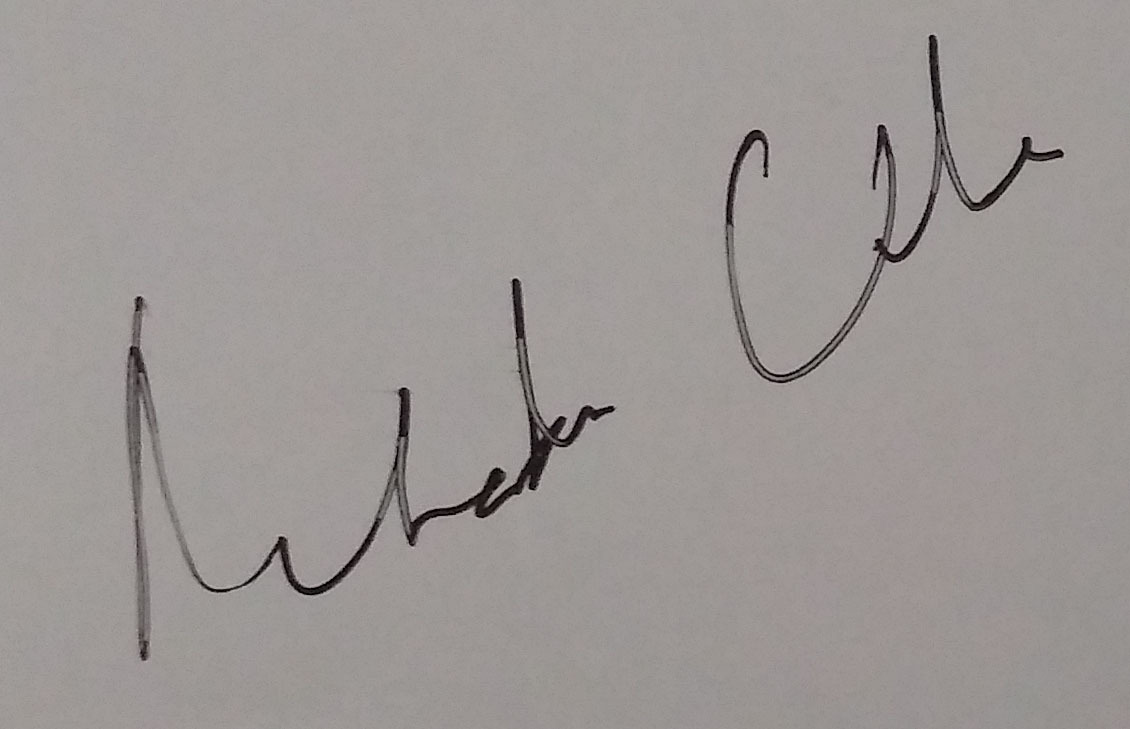
Signature of: ramachandra guha